Question: What is the filing due date as per the document?
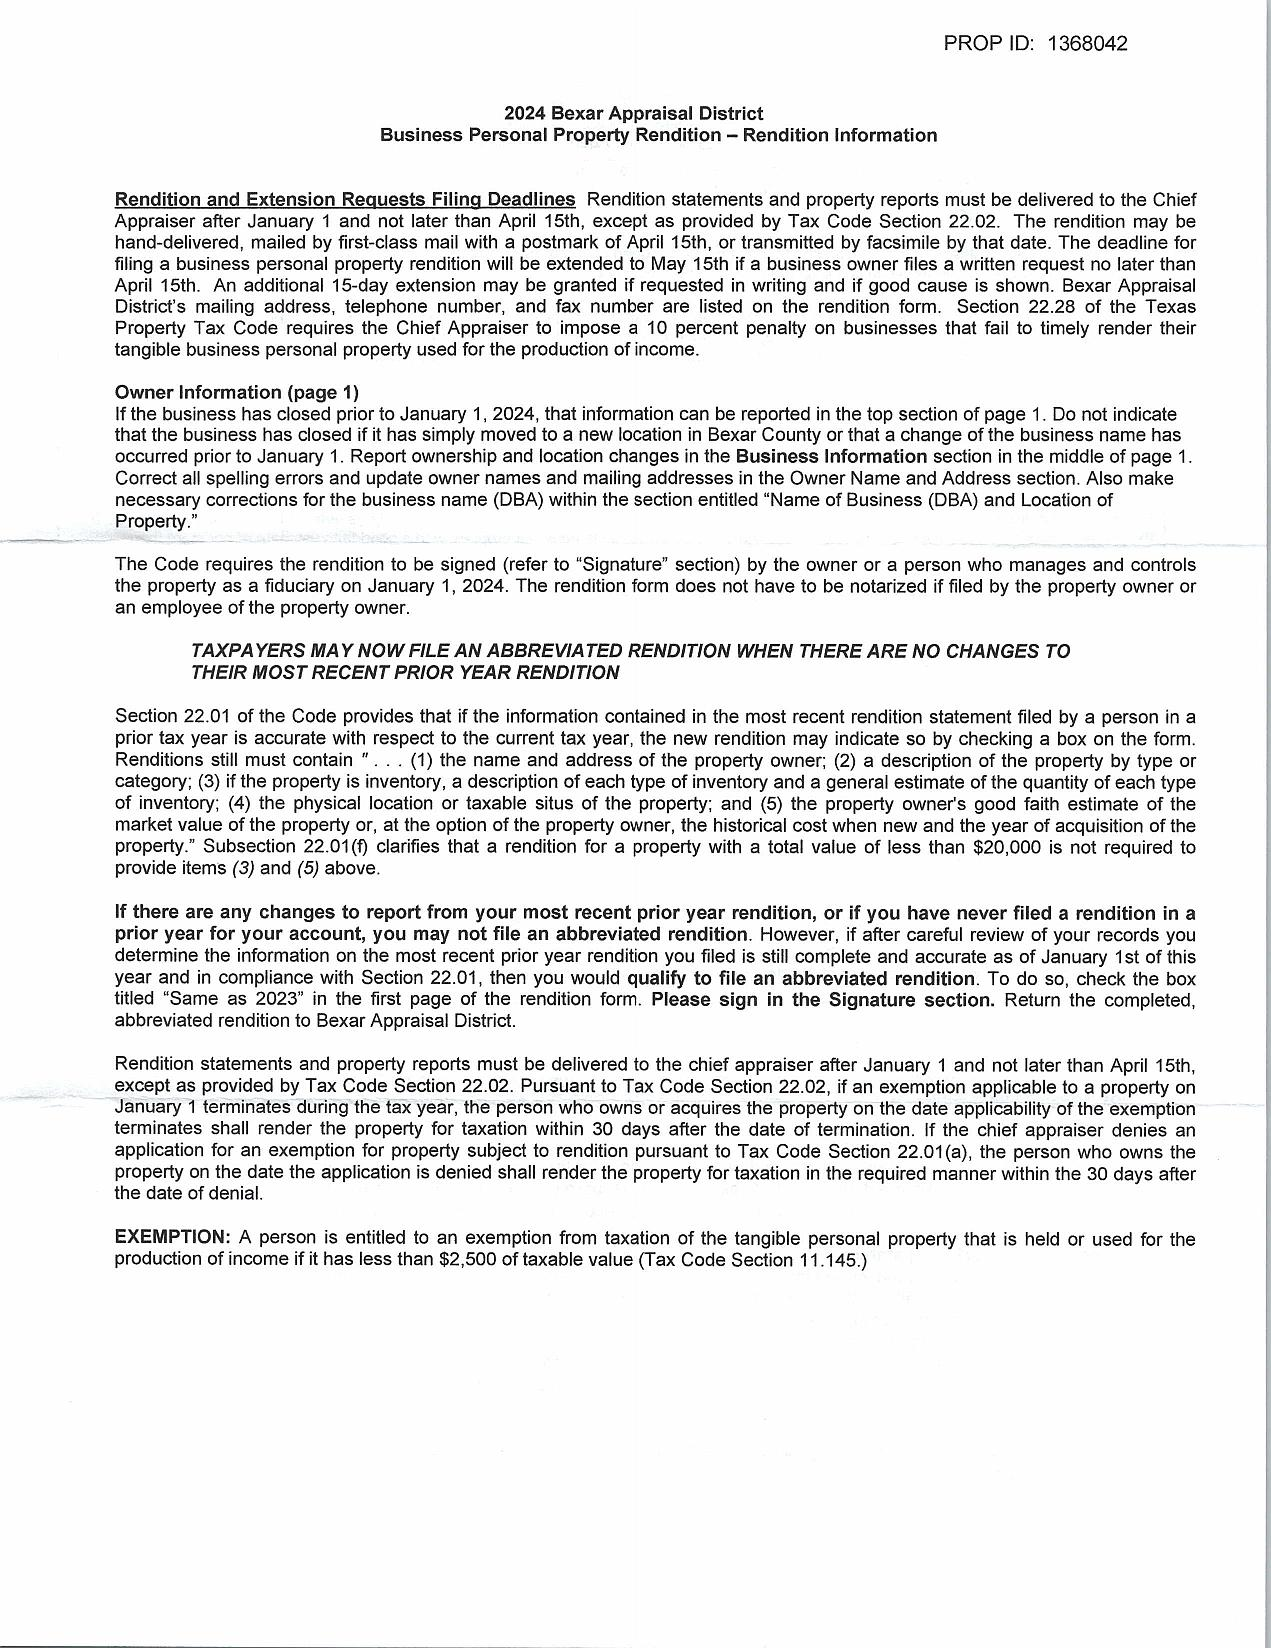
Answer: "April 15th"